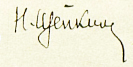
Signature of: q4528747